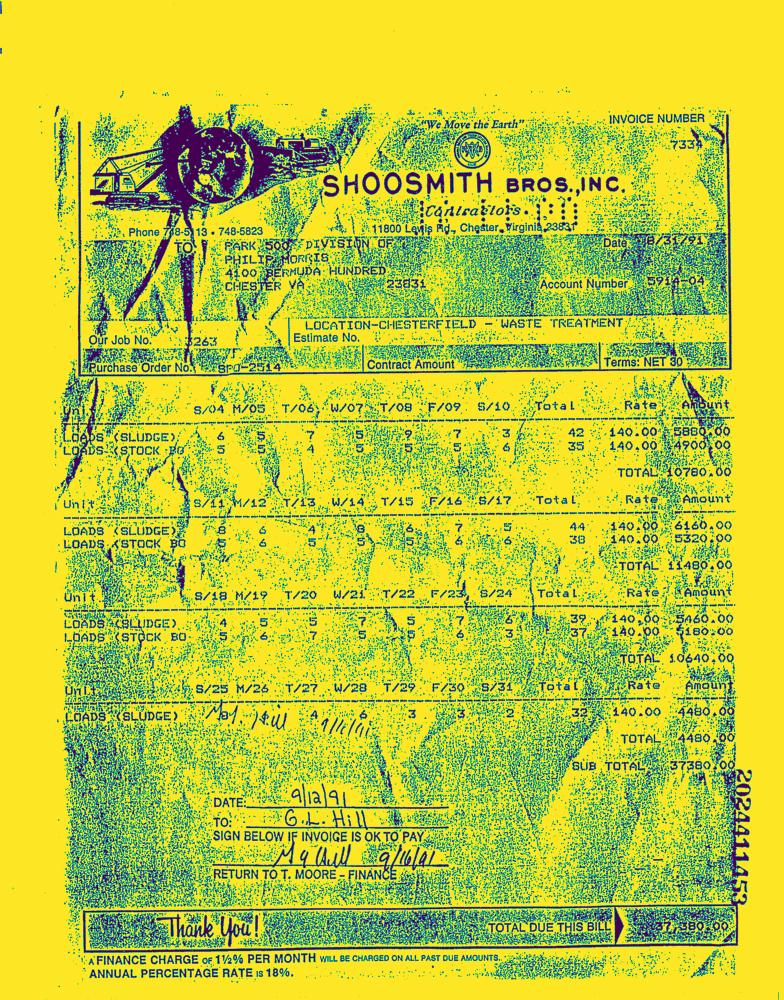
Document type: Invoice-Doc